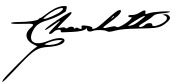
Signature of: charlotte princess royal